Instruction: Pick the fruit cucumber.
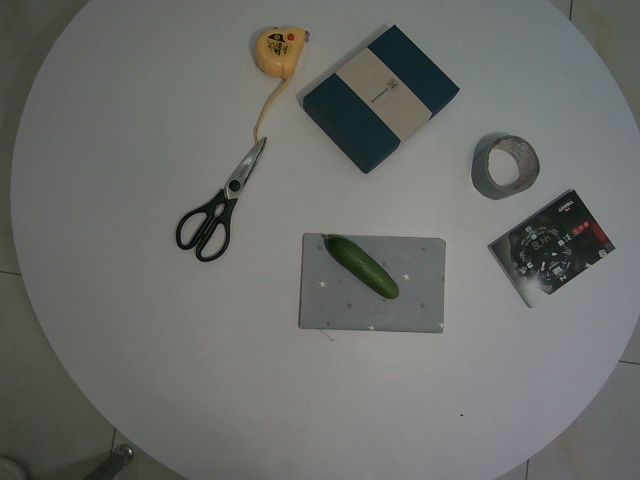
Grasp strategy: vertical